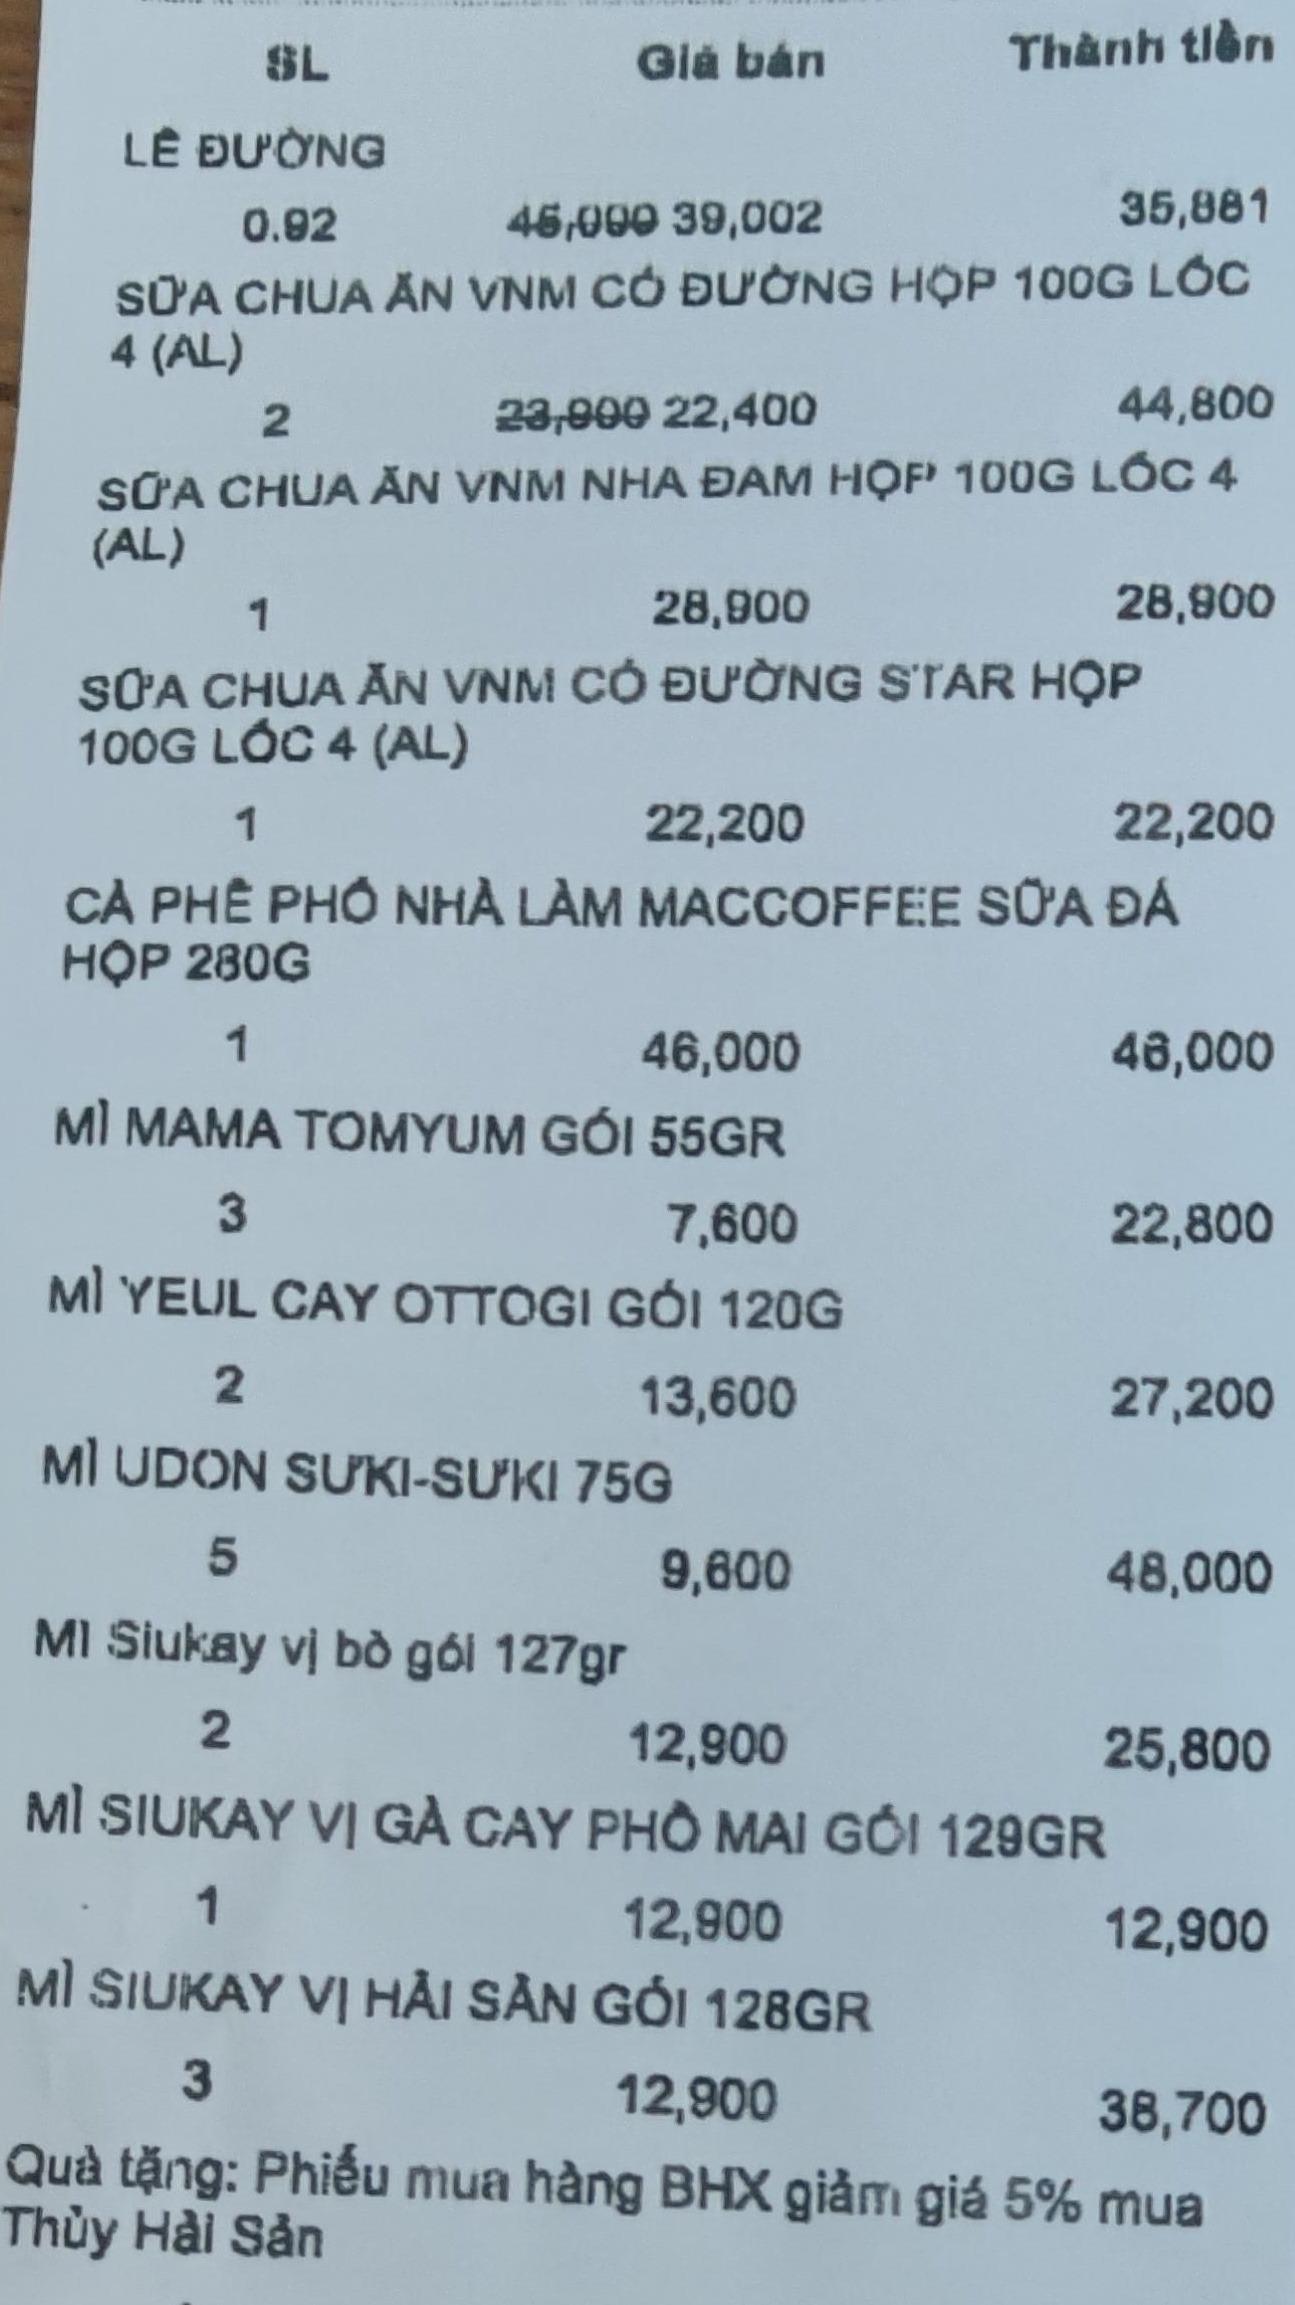
<table>
<tr>
<th>Tên</th>
<th>Đơn Giá</th>
<th>Thành Tiền</th>
</tr>
<tr>
<td>LÊ ĐƯỜNG<br/>0.92</td>
<td>39,002</td>
<td>35,881</td>
</tr>
<tr>
<td>SỮA CHUA ĂN VNM CÓ ĐƯỜNG HỘP 100G LỐC 4 (AL)<br/>2</td>
<td>22,400</td>
<td>44,800</td>
</tr>
<tr>
<td>SỮA CHUA ĂN VNM NHA ĐAM HỘP 100G LỐC 4 (AL)<br/>1</td>
<td>28,900</td>
<td>28,900</td>
</tr>
<tr>
<td>SỮA CHUA ĂN VNM CÓ ĐƯỜNG STAR HỘP 100G LỐC 4 (AL)<br/>1</td>
<td>22,200</td>
<td>22,200</td>
</tr>
<tr>
<td>CÀ PHÊ PHỐ NHÀ LÀM MACCOFFEE SỮA ĐÁ HỘP 280G<br/>1</td>
<td>46,000</td>
<td>46,000</td>
</tr>
<tr>
<td>MÌ MAMA TOMYUM GÓI 55GR<br/>3</td>
<td>7,600</td>
<td>22,800</td>
</tr>
<tr>
<td>MÌ YEUL CAY OTTOGI GÓI 120G<br/>2</td>
<td>13,600</td>
<td>27,200</td>
</tr>
<tr>
<td>MÌ UDON SUKI-SUKI 75G<br/>5</td>
<td>9,600</td>
<td>48,000</td>
</tr>
<tr>
<td>MÌ Siukay vị bò gói 127gr<br/>2</td>
<td>12,900</td>
<td>25,800</td>
</tr>
<tr>
<td>MÌ SIUKAY VỊ GÀ CAY PHÔ MAI GÓI 129GR<br/>1</td>
<td>12,900</td>
<td>12,900</td>
</tr>
<tr>
<td>MÌ SIUKAY VỊ HẢI SẢN GÓI 128GR<br/>3</td>
<td>12,900</td>
<td>38,700</td>
</tr>
</table>
Quà tặng: Phiếu mua hàng BHX giảm giá 5% mua Thủy Hải Sản